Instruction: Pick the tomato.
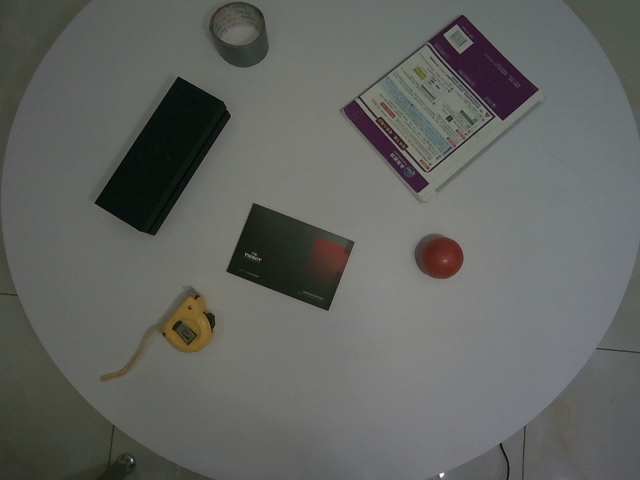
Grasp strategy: vertical